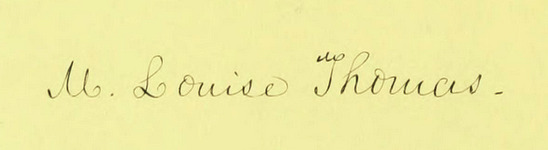
Signature of: m louise thomas